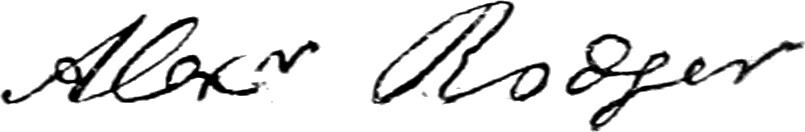
Signature of: alexander rodger